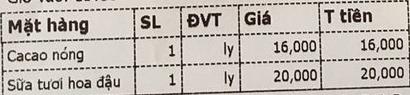
<table>
<tr>
<th>Mặt hàng</th>
<th>SL</th>
<th>ĐVT</th>
<th>Giá</th>
<th>T tiền</th>
</tr>
<tr>
<td>Cacao nóng</td>
<td>1</td>
<td>ly</td>
<td>16,000</td>
<td>16,000</td>
</tr>
<tr>
<td>Sữa tươi hoa đậu</td>
<td>1</td>
<td>ly</td>
<td>20,000</td>
<td>20,000</td>
</tr>
</table>